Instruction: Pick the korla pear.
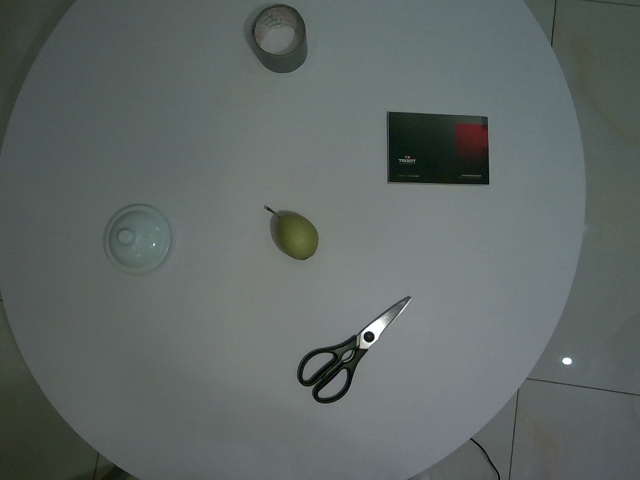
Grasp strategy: vertical